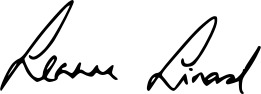
Signature of: leanne linard